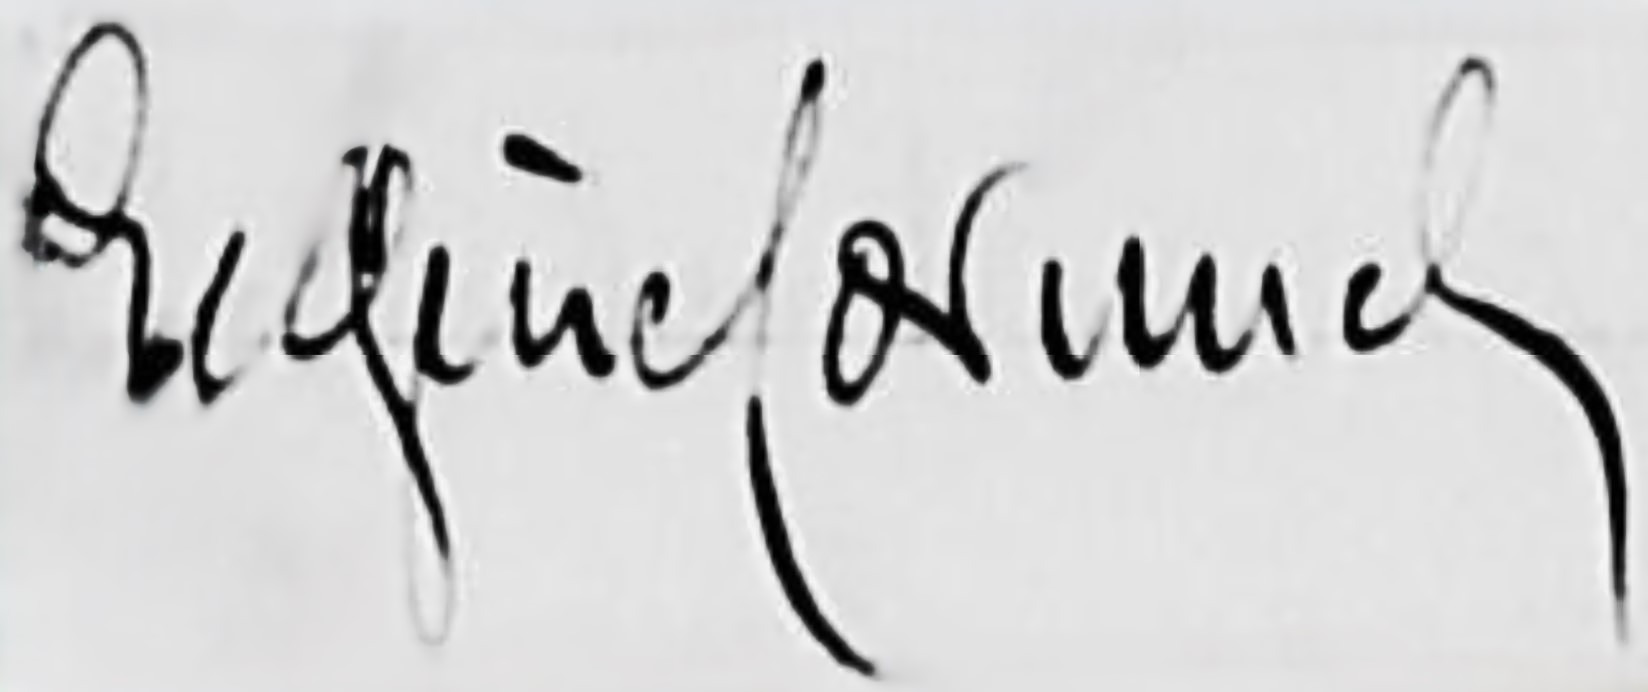
Signature of: q136486909